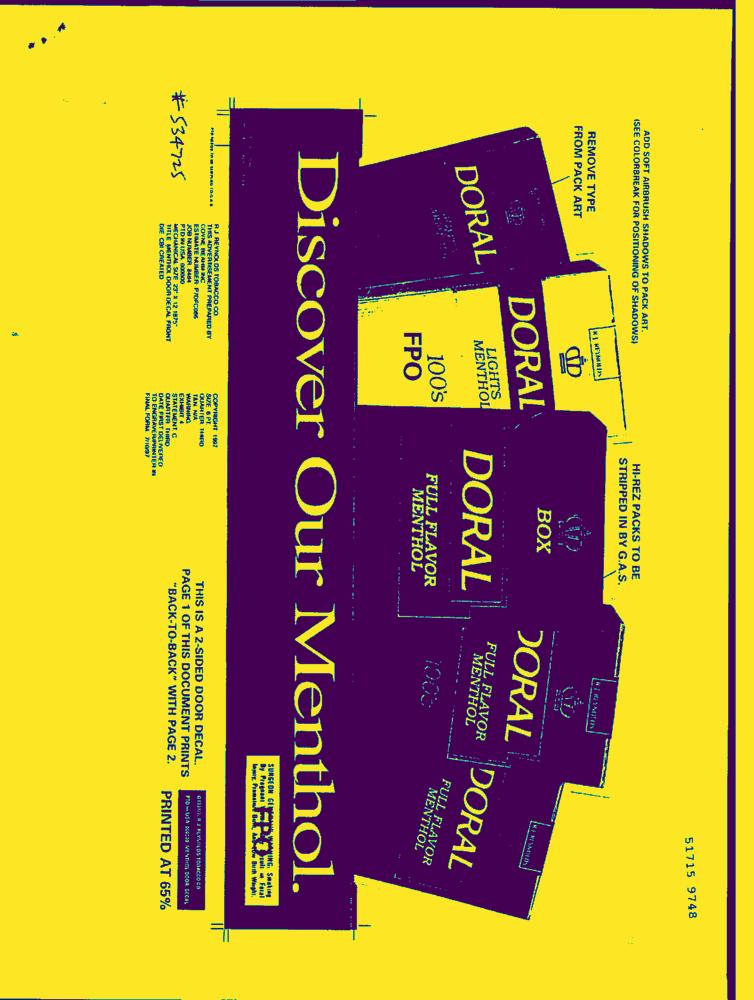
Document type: AD